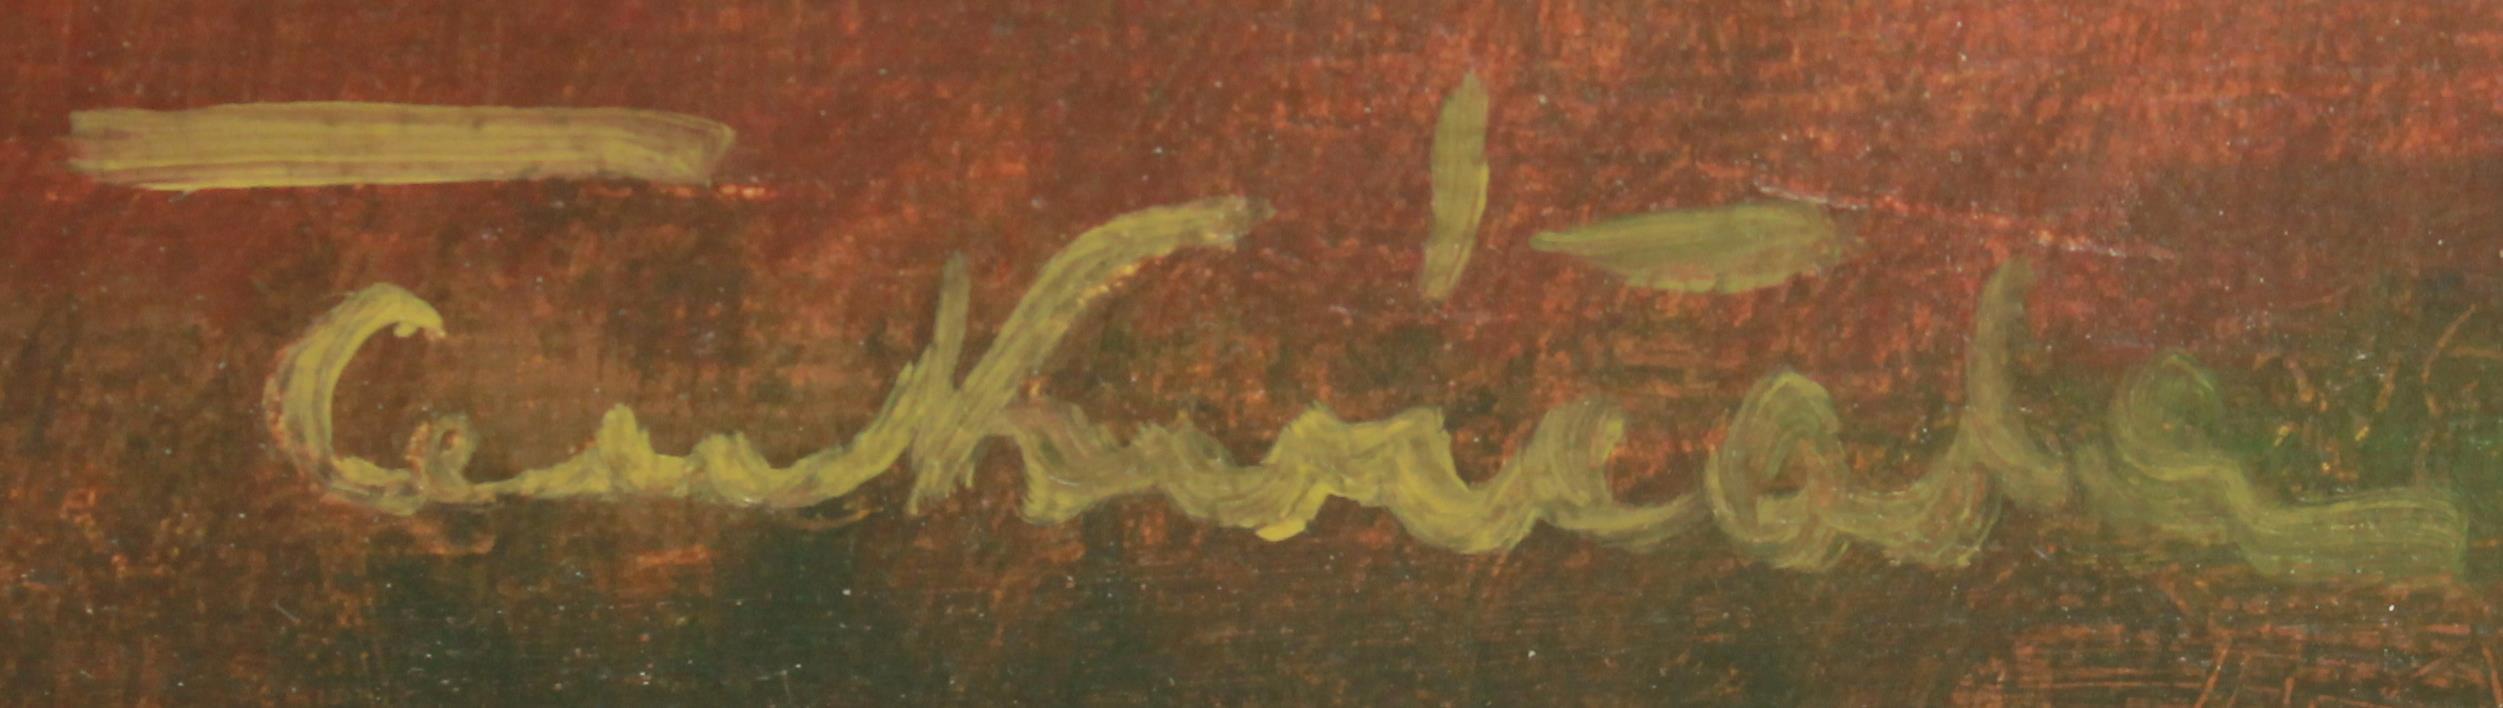
Signature of: čeněk kvíčala